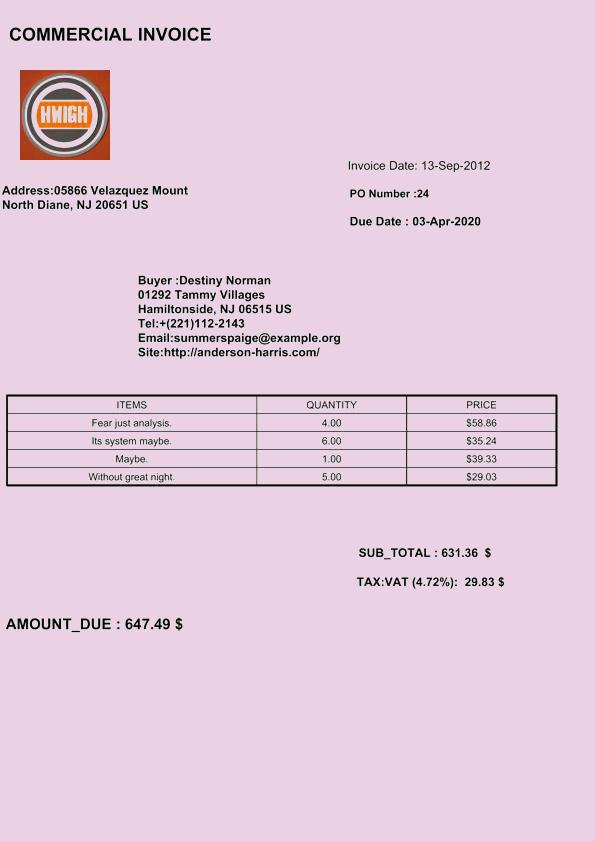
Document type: Invoice